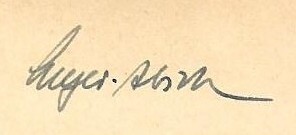
Signature of: helmut meyer abich